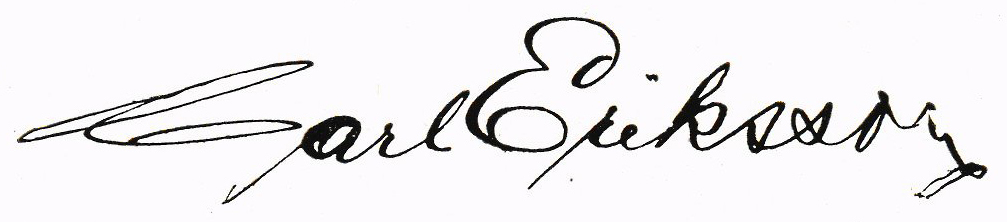
Signature of: carl eriksson i ljusdal